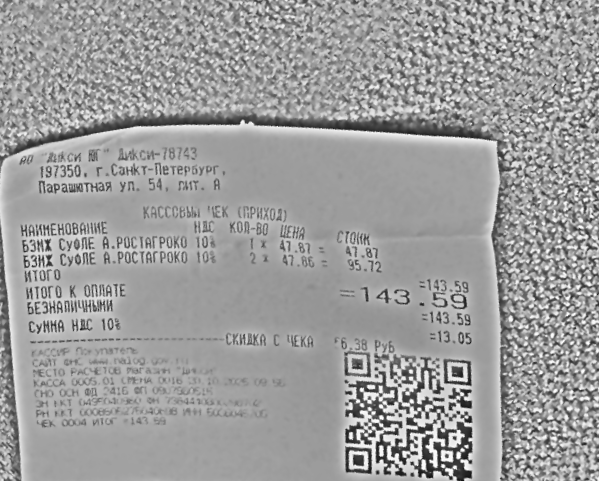
Продавец: АО "Дикси ЮГ" Дикси-78743
ИНН: не распознано
Дата: не распознано
Товары: БЗМЖ СуФЛЕ А.РОСТАГРОКО; БЗМЖ СУФЛЕ А.РОСТАГРОКО
Количество: 1; 2
Цена: 41.87; 47.86
Сумма: 41.87; 95.72
Итого: 143.59